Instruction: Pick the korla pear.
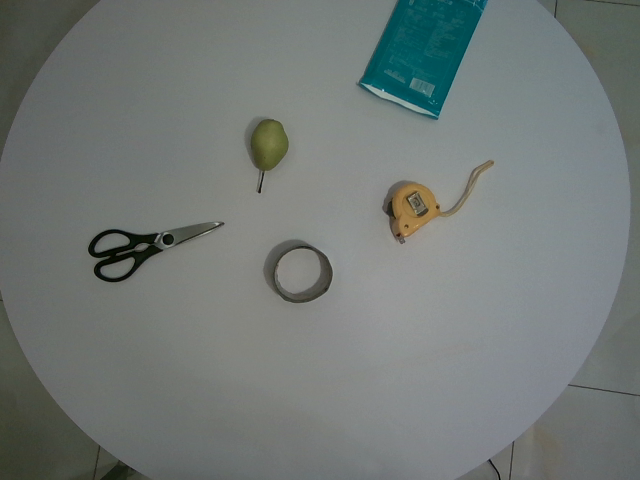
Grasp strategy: vertical